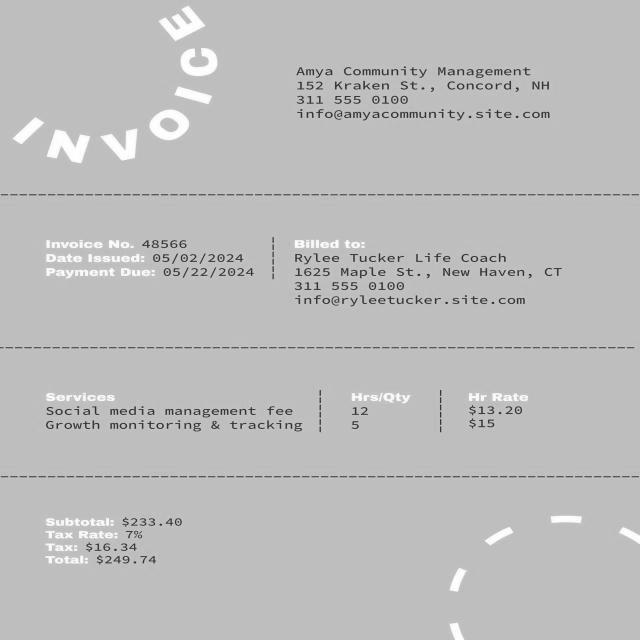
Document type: Invoice